Question: What is the property identification or parcel number listed?
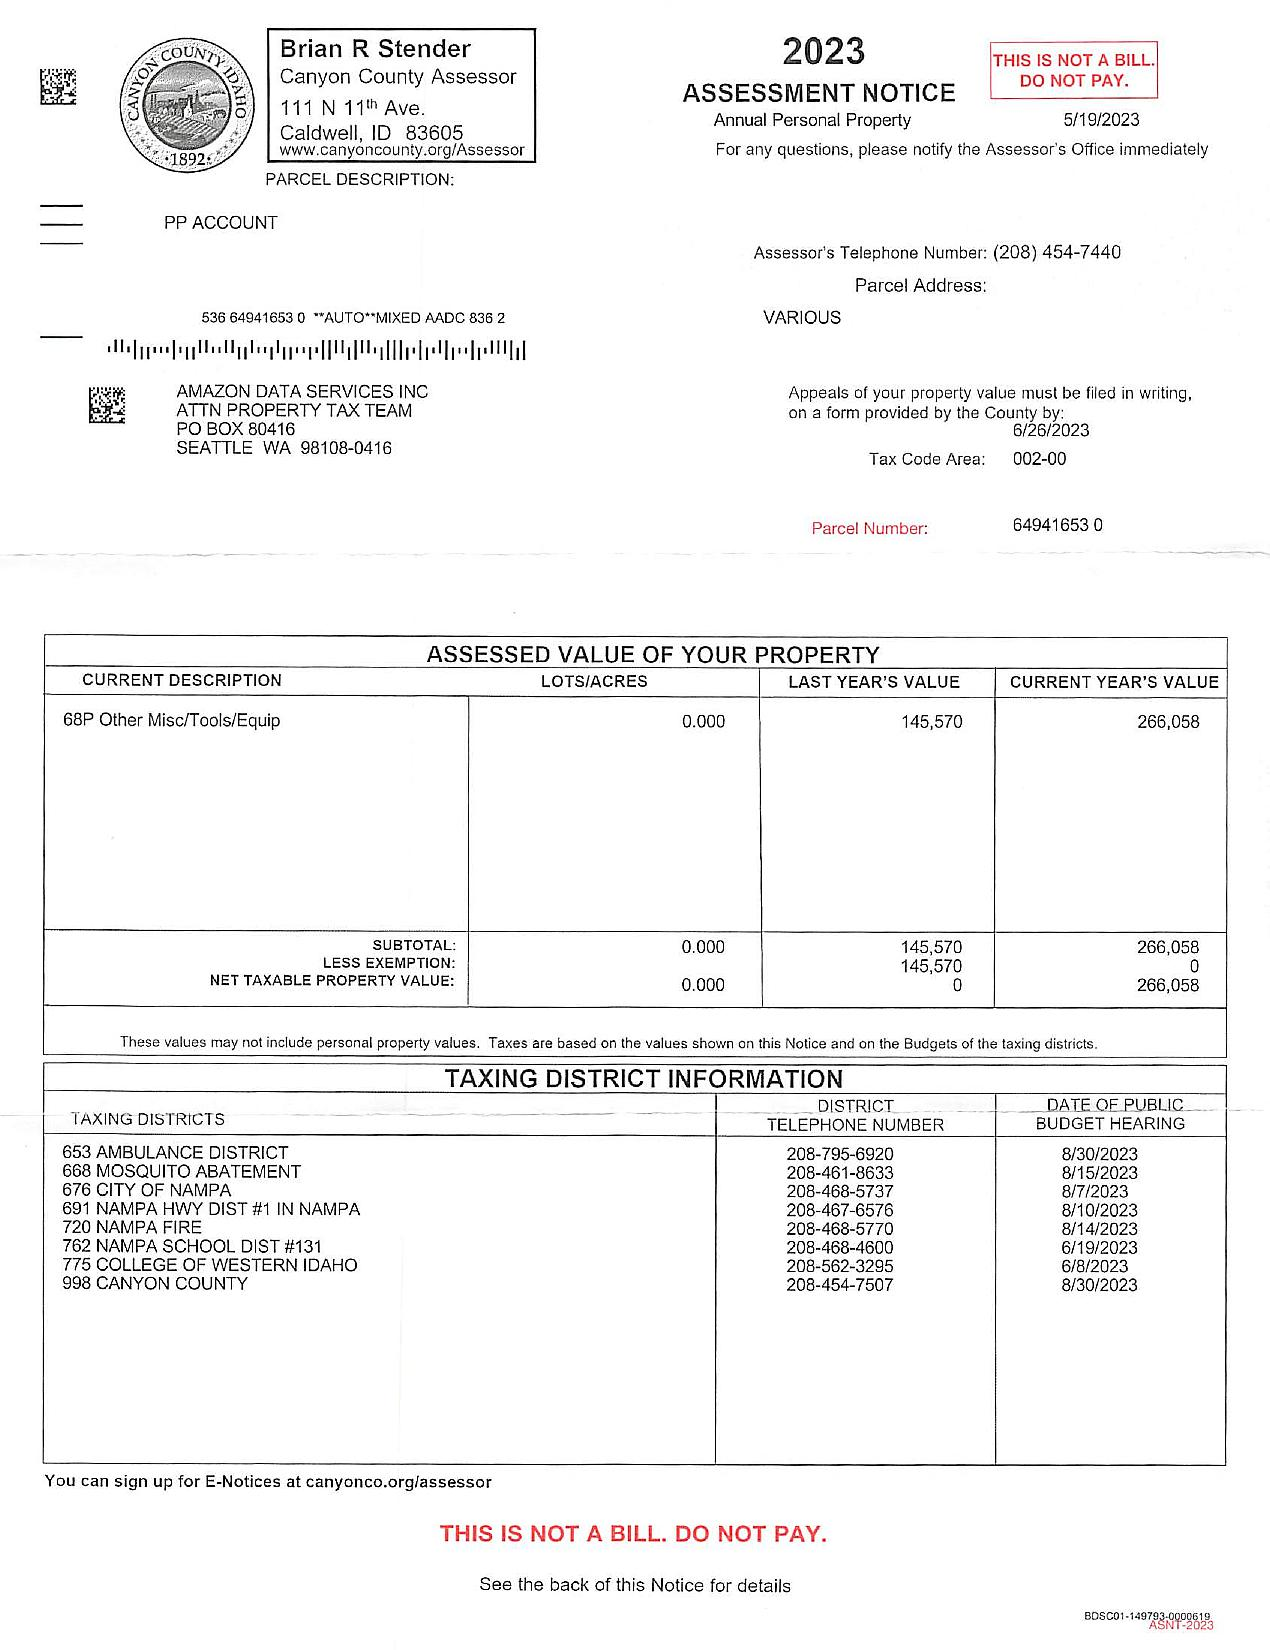
Answer: "64941653 0"